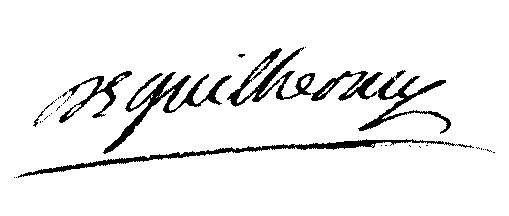
Signature of: jean françois césar de guilhermy